Retrieve the amount in words, amount in figures, name of the payee, date on the cheque, and the bank name from the image.
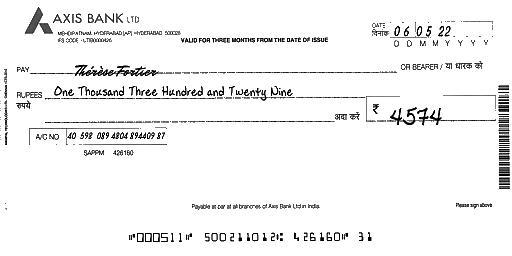
amt_in_words: One Thousand Three Hundred and Twenty Nine
amt_in_figures: 4574
payee_name: Thérèse Fortier
bank_name: AXIS BANK
cheque_date: 06/05/22